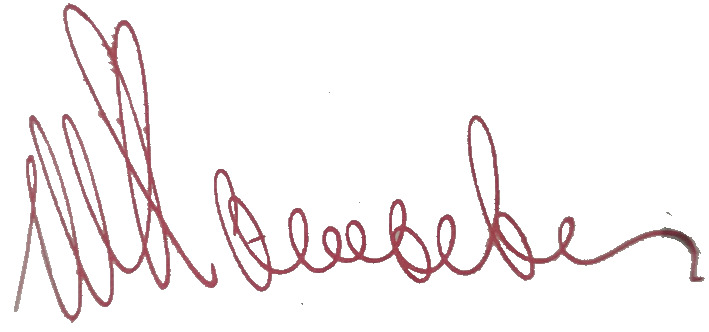
Signature of: mendel khatayevich